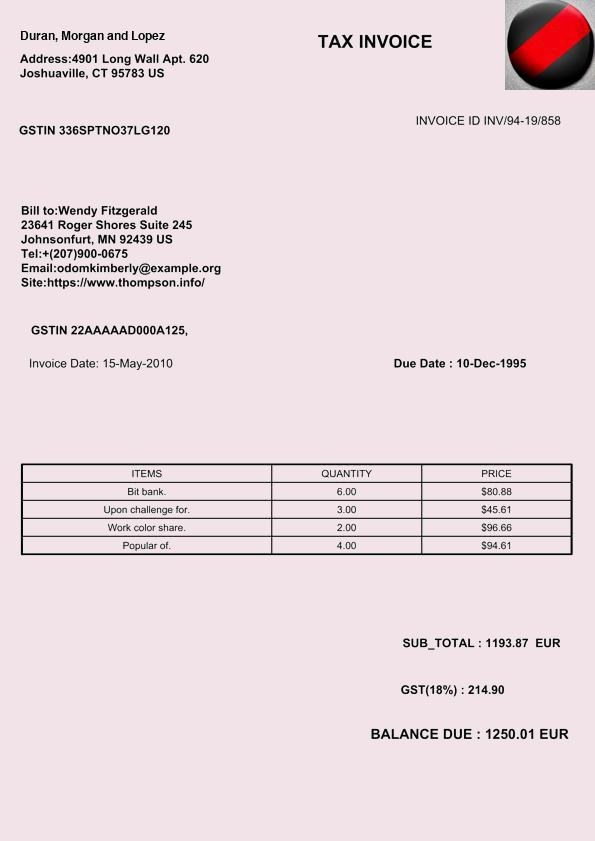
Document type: Invoice